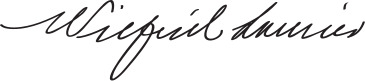
Signature of: wilfrid laurier